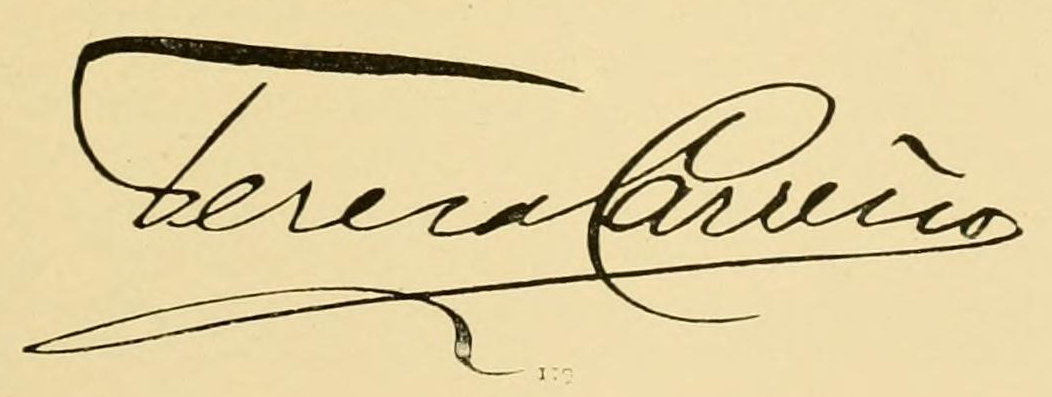
Signature of: teresa carreño